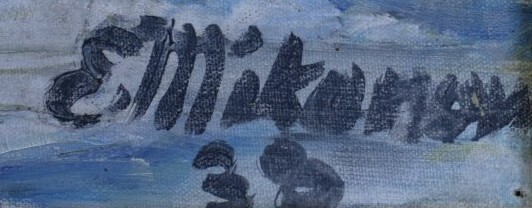
Signature of: eliška mikanová